Question: What appears to be the issue?
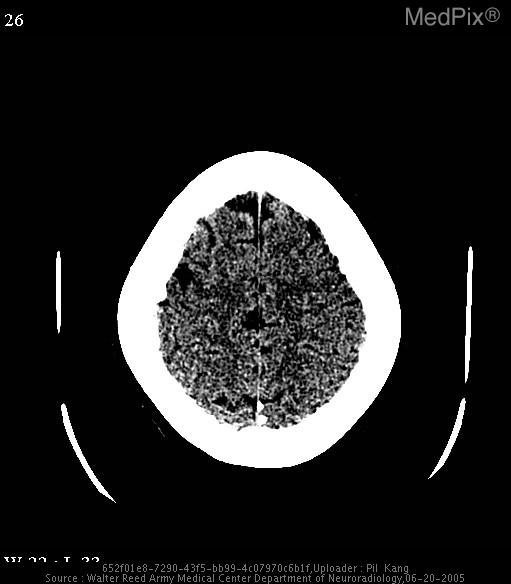
Answer: The findings suggest Non-contrast CT images of the head with "stroke window" settings demonstrate a wedge-shaped focal area of decreased density and loss of gray-white matter differentiation at the leve of the right frontal lobe, just anterior to the central sulcus.

Diffusion weighted and associated ADC map axial MR images show a corresponding focus of restricted diffusion, consistent with an acute infarct.. Non-contrast CT images of the head with "stroke window" settings demonstrate a wedge-shaped focal area of decreased density and loss of gray-white matter differentiation at the leve of the right frontal lobe, just anterior to the central sulcus.. The patient might have a history of 36 year-old woman with sudden-onset left-sided hemiparesis.  PMH is significant for a history of SLE..